Extract the amount written in words, the amount in digits, the name of the payee, the date on the cheque, and the bank's name from the image.
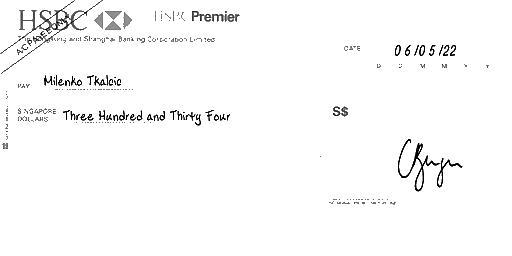
amt_in_words: Three Hundred and Thirty Four
amt_in_figures:
payee_name: Milenko Tkalcic
bank_name: HSBC
cheque_date: 06/05/22